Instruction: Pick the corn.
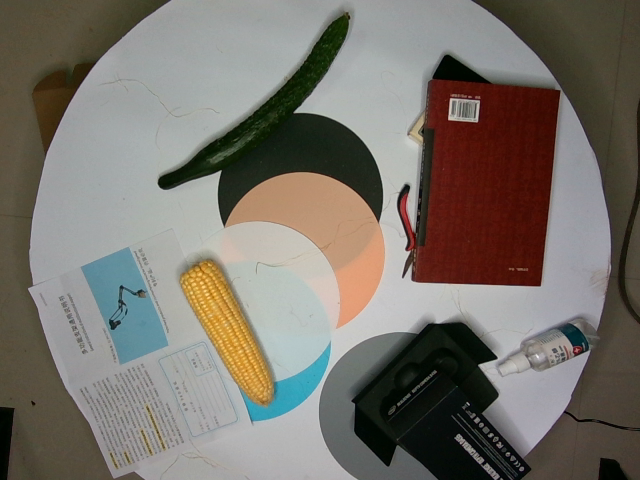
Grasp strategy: vertical